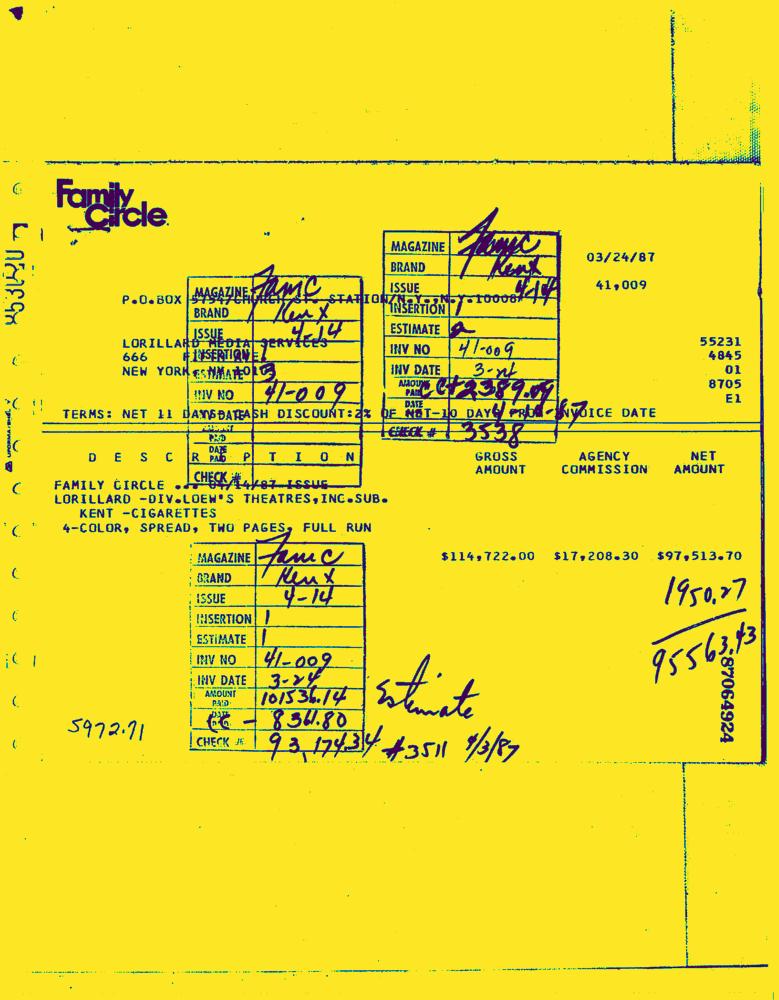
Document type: Invoice-Doc